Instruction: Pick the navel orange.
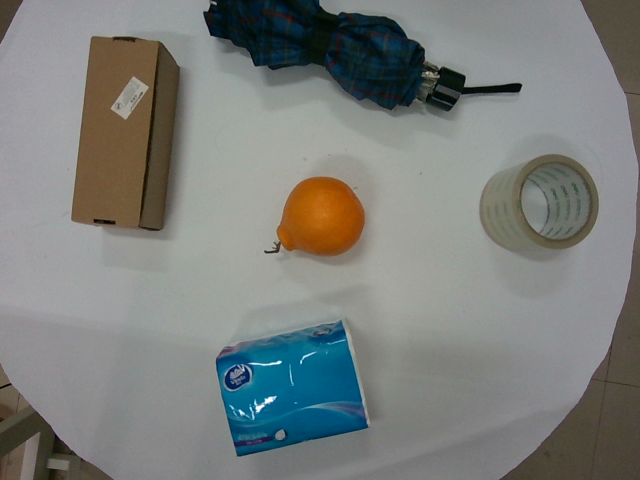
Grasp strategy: vertical